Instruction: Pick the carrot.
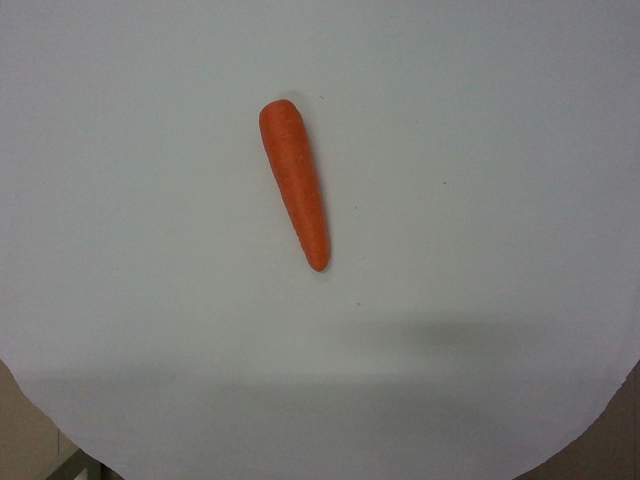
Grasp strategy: vertical